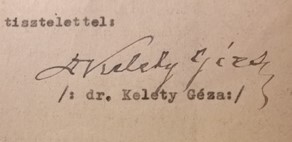
Signature of: géza kelety